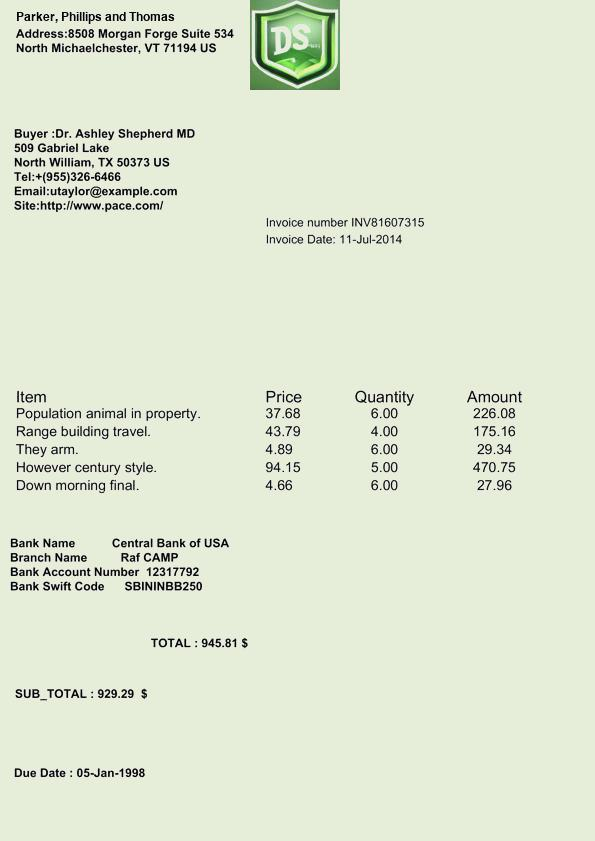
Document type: Invoice